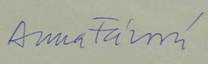
Signature of: anna fárová